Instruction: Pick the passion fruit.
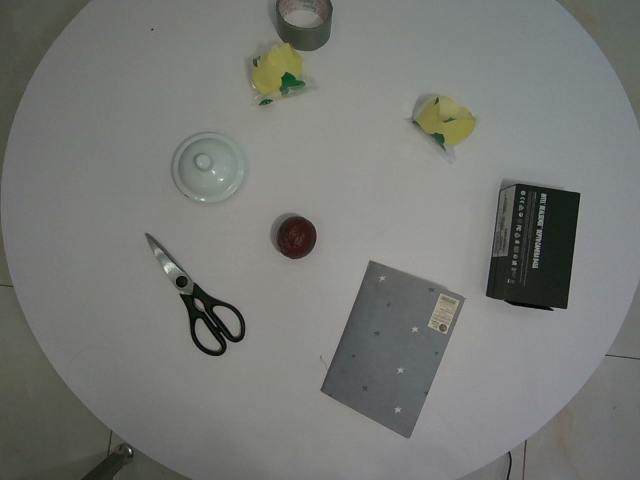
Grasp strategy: vertical